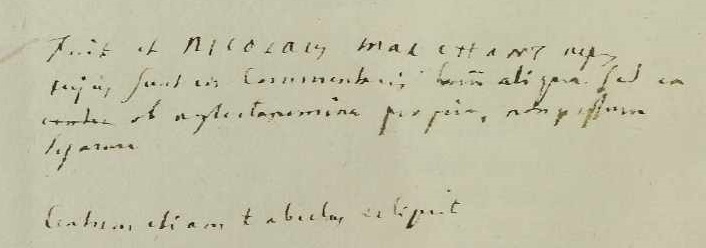
Signature of: albrecht von haller